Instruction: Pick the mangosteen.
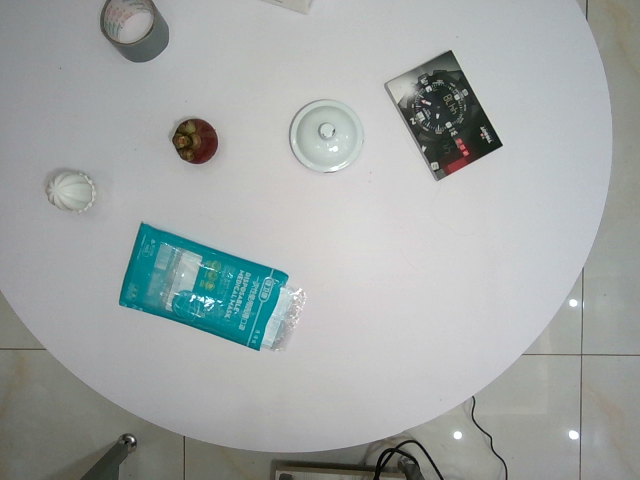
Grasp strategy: vertical